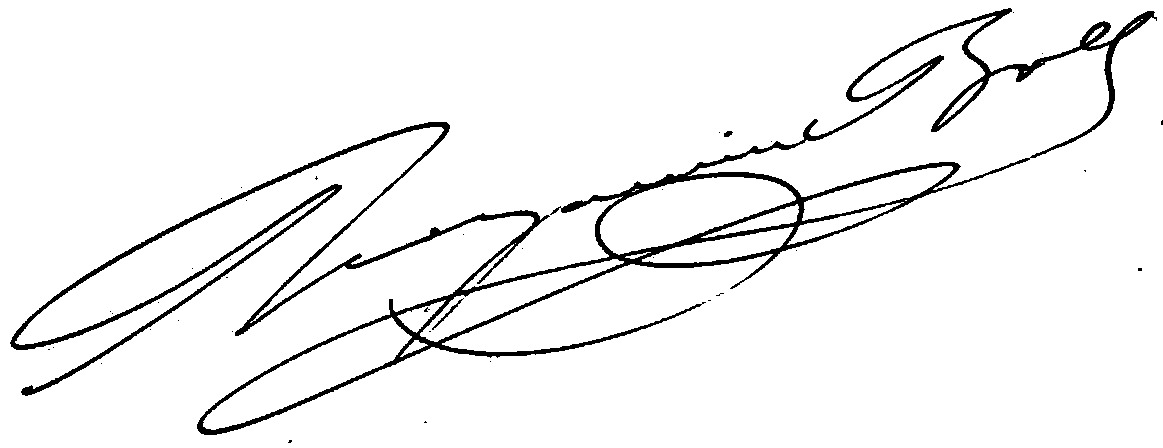
Signature of: benjamin ball